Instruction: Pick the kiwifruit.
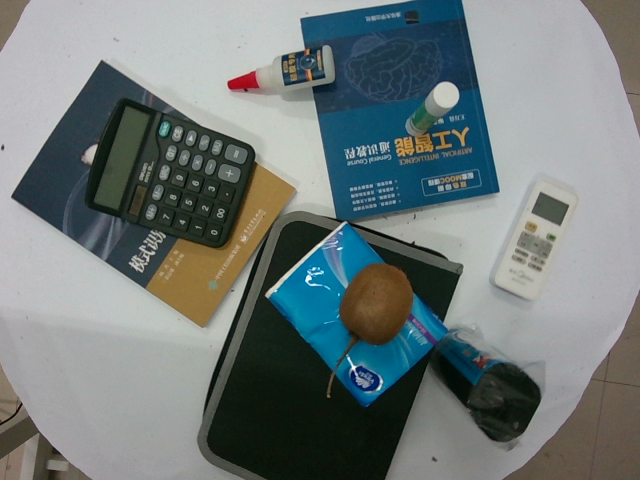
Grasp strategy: vertical